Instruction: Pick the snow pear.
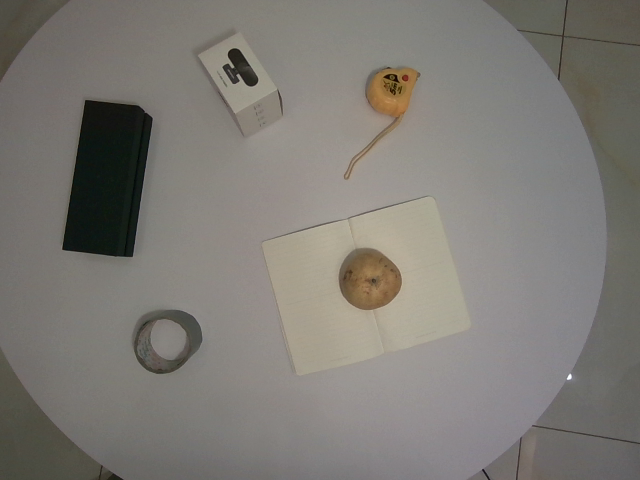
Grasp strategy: vertical